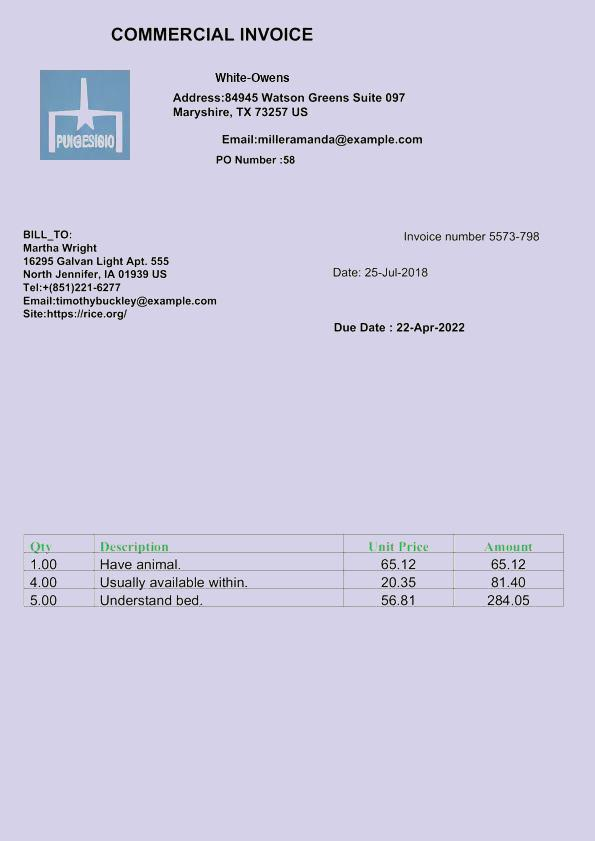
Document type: Invoice